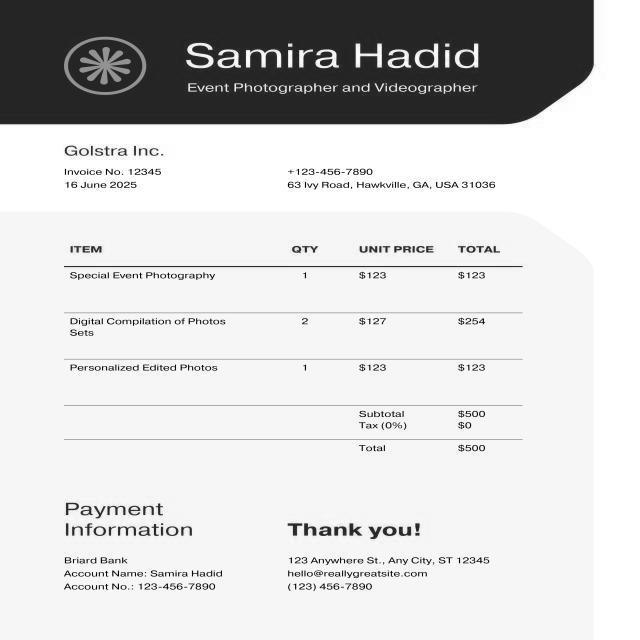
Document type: Invoice